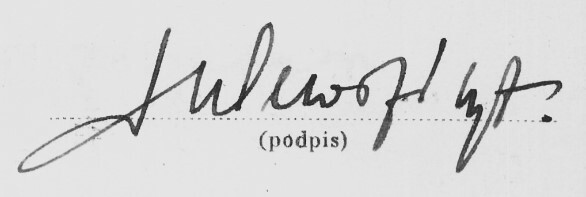
Signature of: q131916481